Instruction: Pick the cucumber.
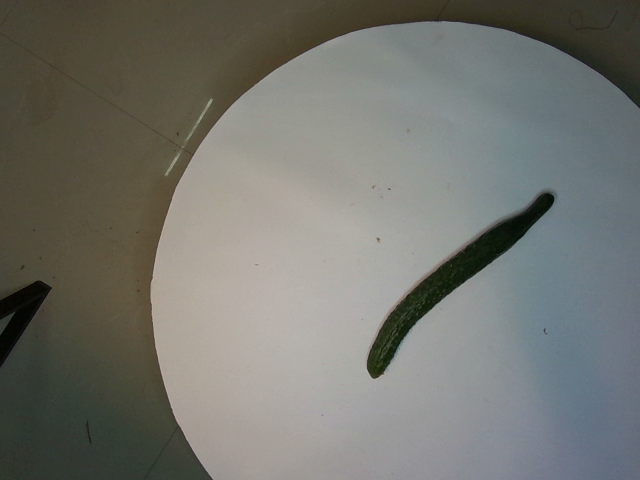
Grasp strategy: vertical